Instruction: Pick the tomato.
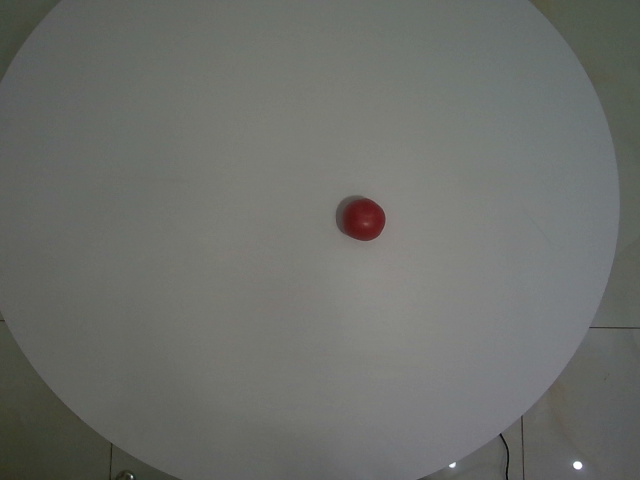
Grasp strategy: vertical